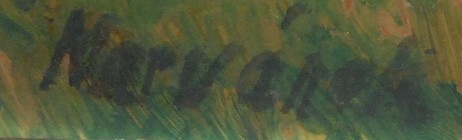
Signature of: otakar marvánek